Question: What could the diagnosis suggest?
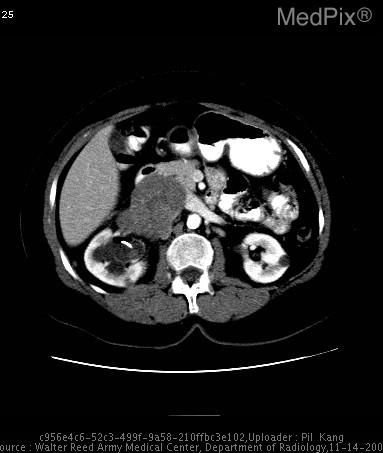
Answer: The possible diagnosis includes leiomyosarcoma
metastatic disease with tumor thrombus
angiosarcoma
high-grade liposarcoma.